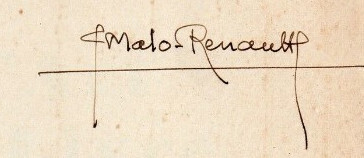
Signature of: jean malo renault